Question: What is the filing due date as per the document?
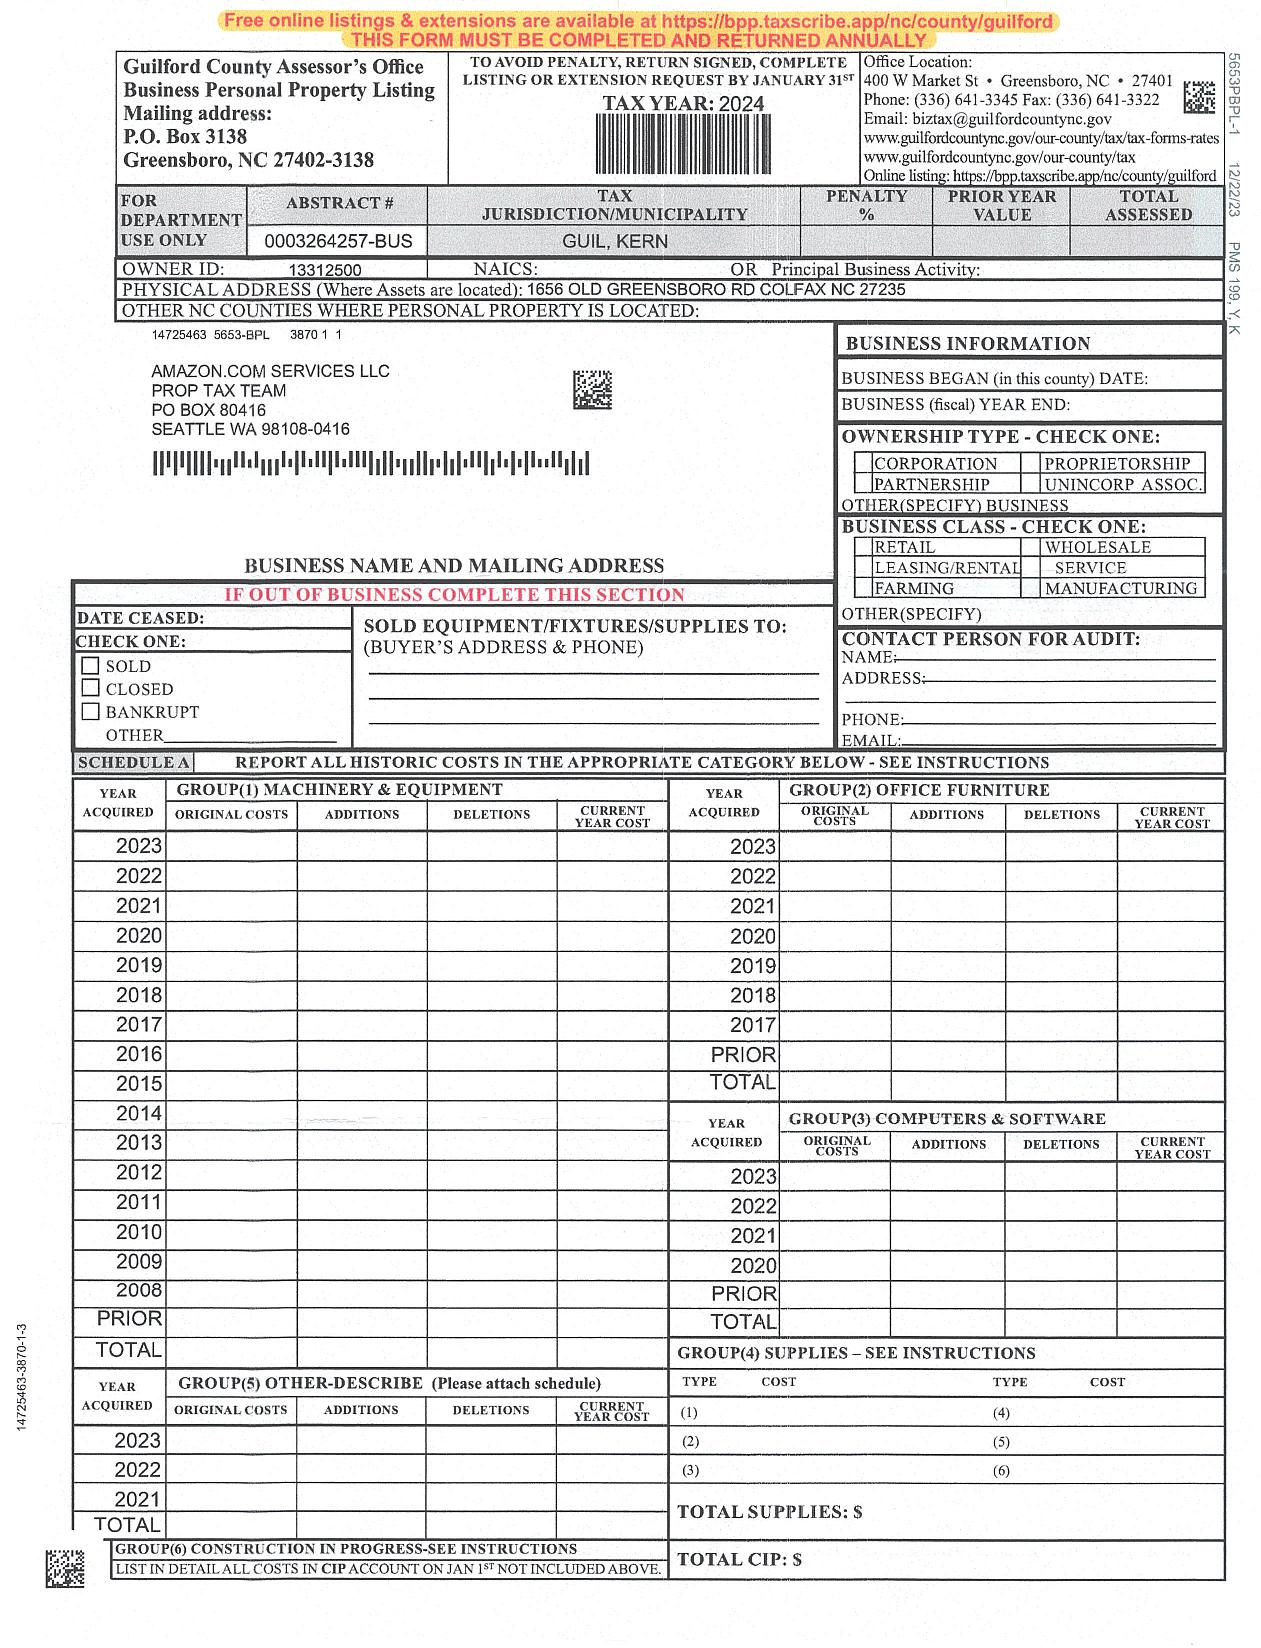
Answer: "JANUARY 31st"